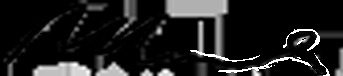
Signature of: muse rabile ghod